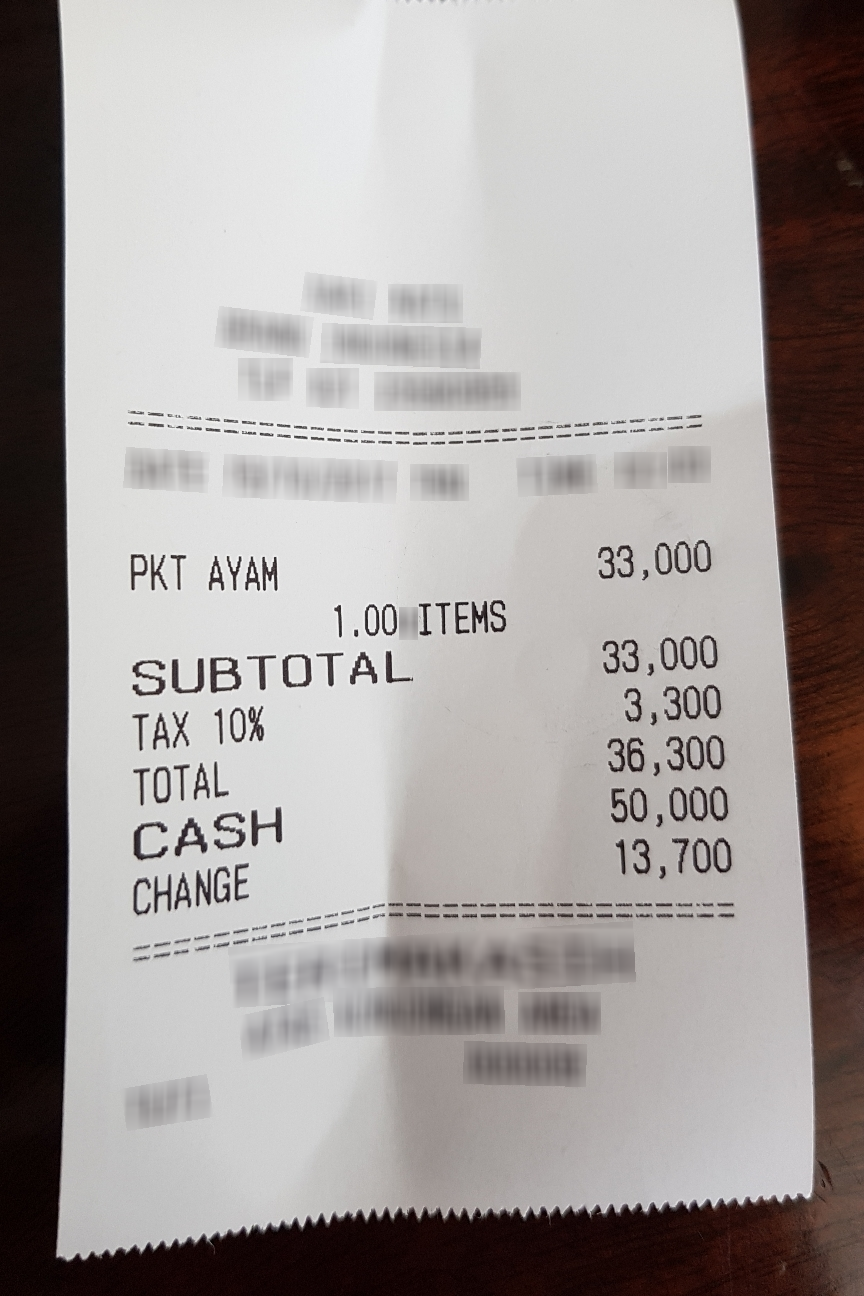
Number of items: 2
Subtotal: 33,000
Tax: 3,300
Total: 36,300
OCR text regions:
text: TOTAL
text: 36,300
text: CASH
text: 50,000
text: CHANGE
text: 13,700
text: 1.00
text: ITEMS
text: PKT
text: AYAM
text: 33,000
text: SUBTOTAL
text: 33,000
text: TAX
text: 10%
text: 3,300